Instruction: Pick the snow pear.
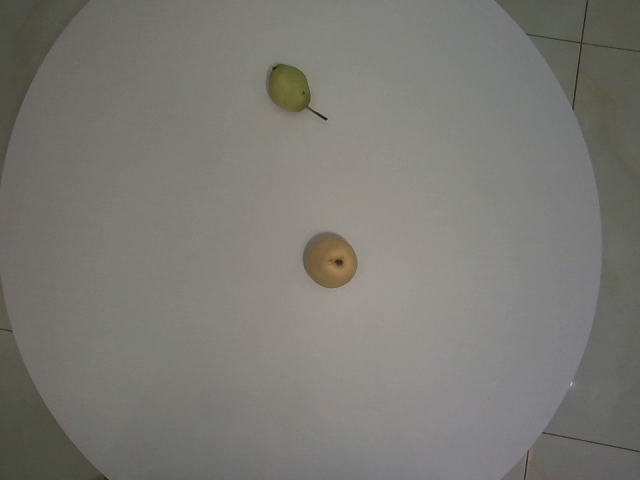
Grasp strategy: vertical